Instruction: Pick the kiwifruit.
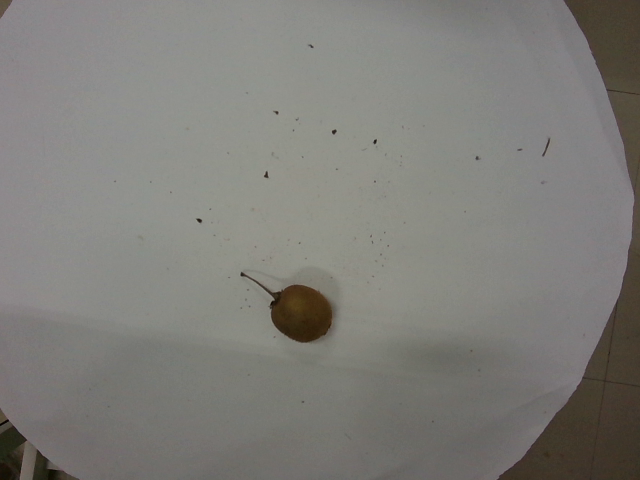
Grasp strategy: vertical